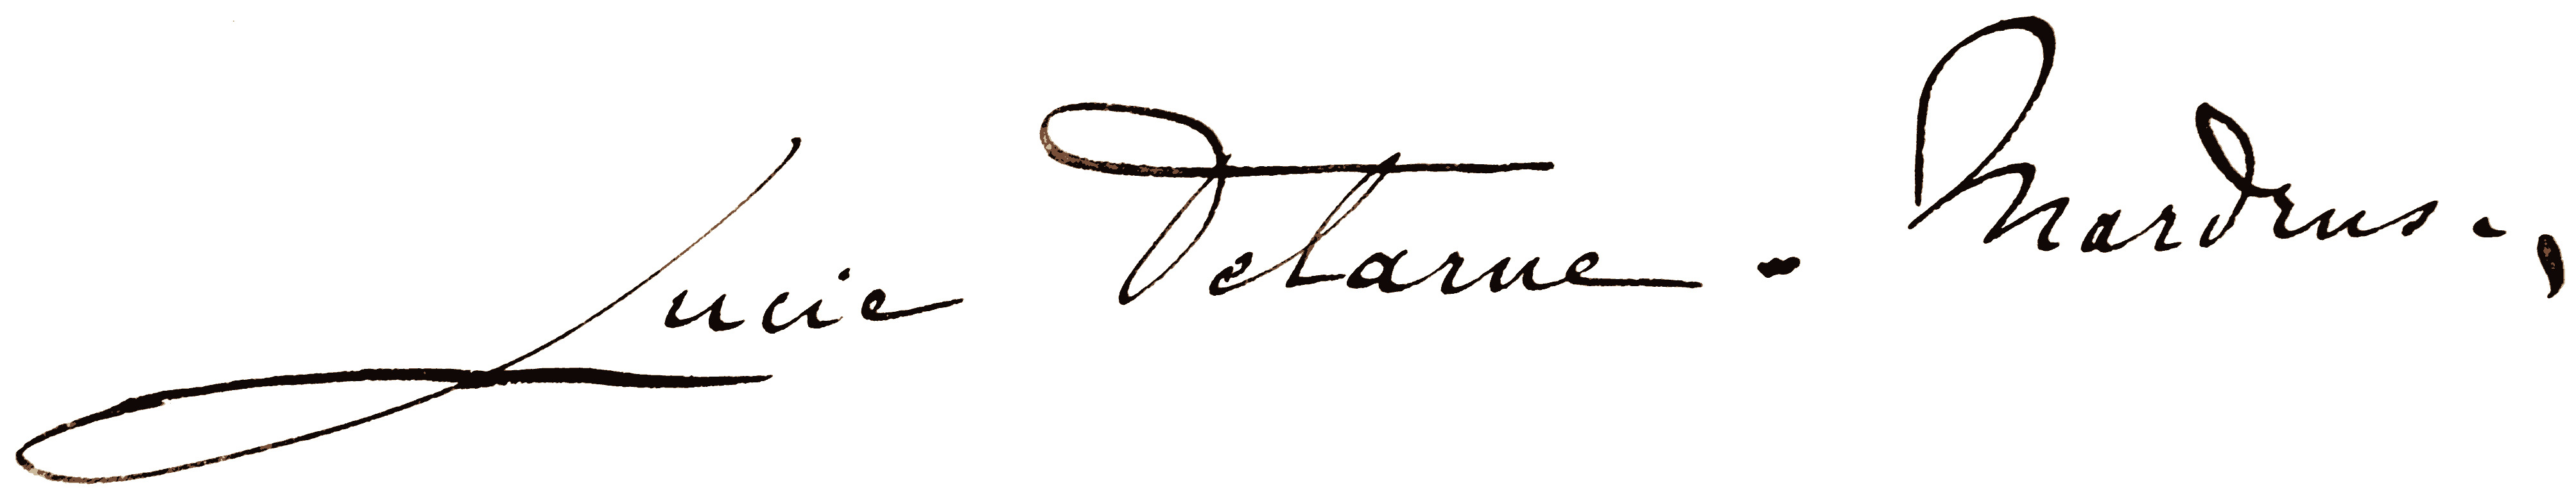
Signature of: lucie delarue mardrus